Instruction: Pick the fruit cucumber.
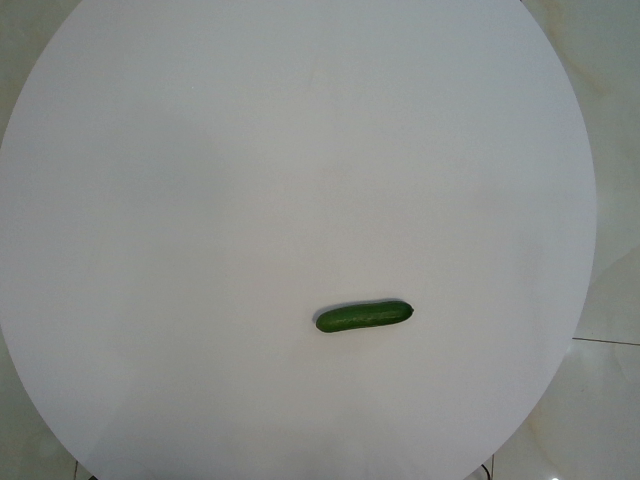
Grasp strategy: vertical